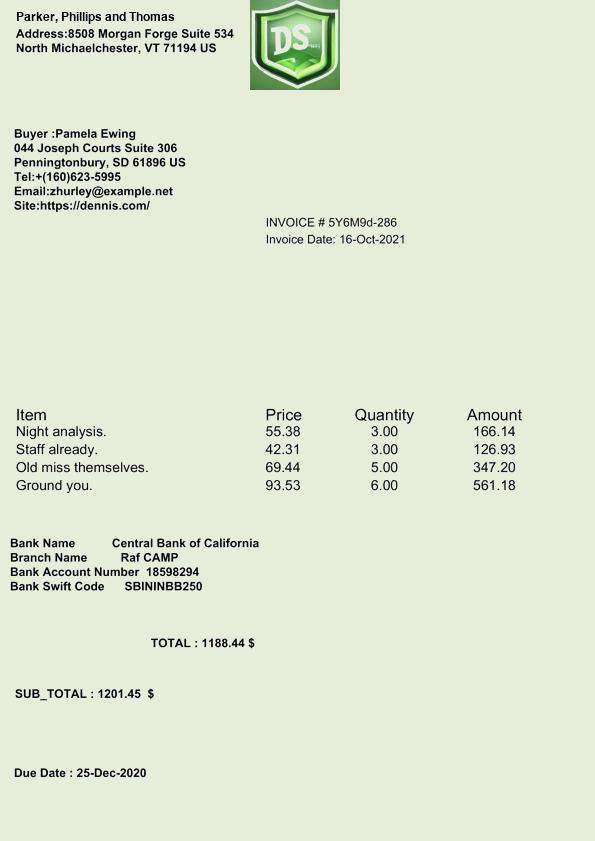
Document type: Invoice